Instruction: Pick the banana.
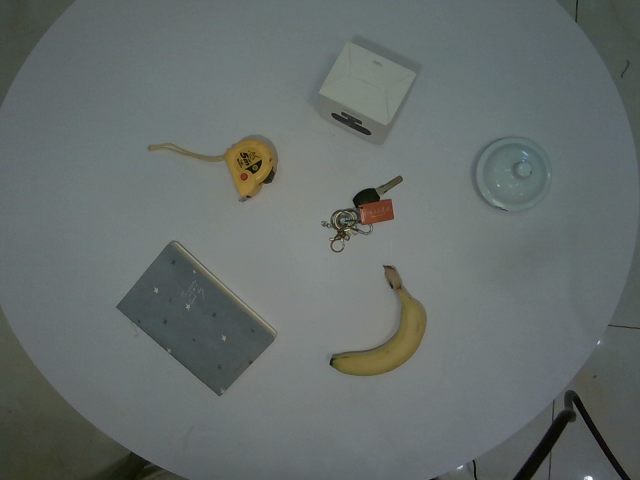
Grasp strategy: vertical